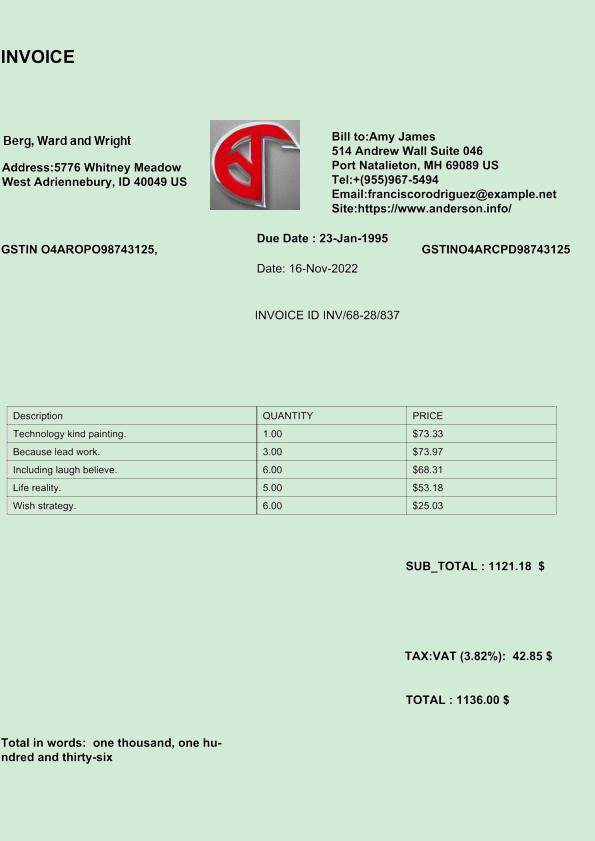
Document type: Invoice